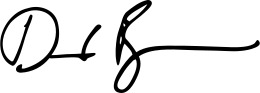
Signature of: david byrne